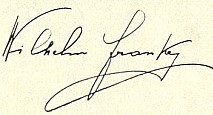
Signature of: wilhelm franke